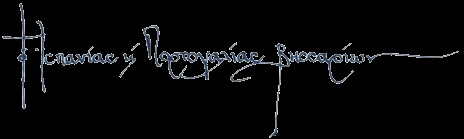
Signature of: q16630479